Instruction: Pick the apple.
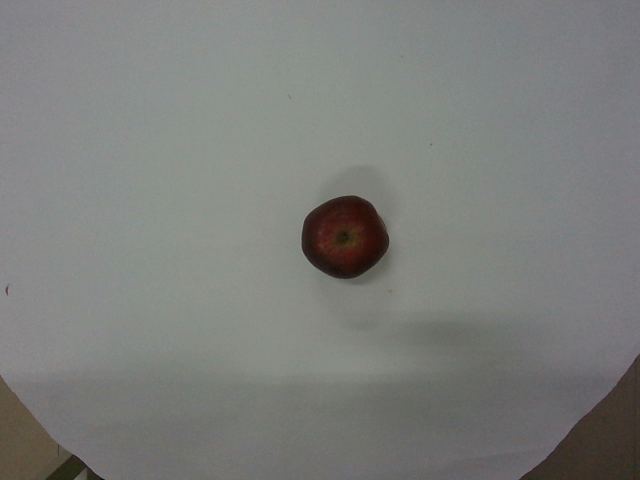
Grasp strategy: vertical